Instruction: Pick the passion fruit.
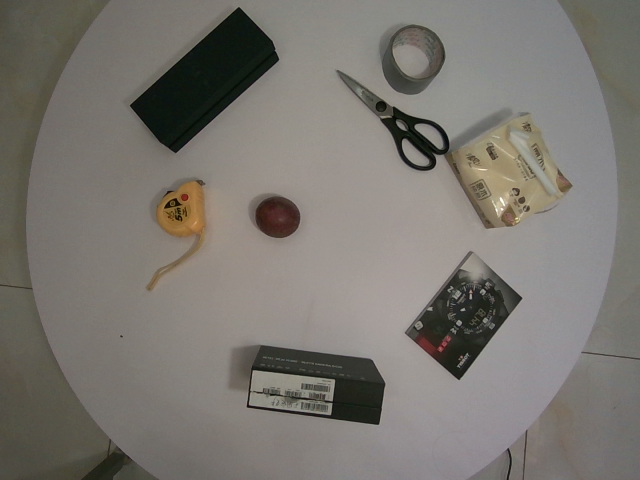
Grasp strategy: vertical